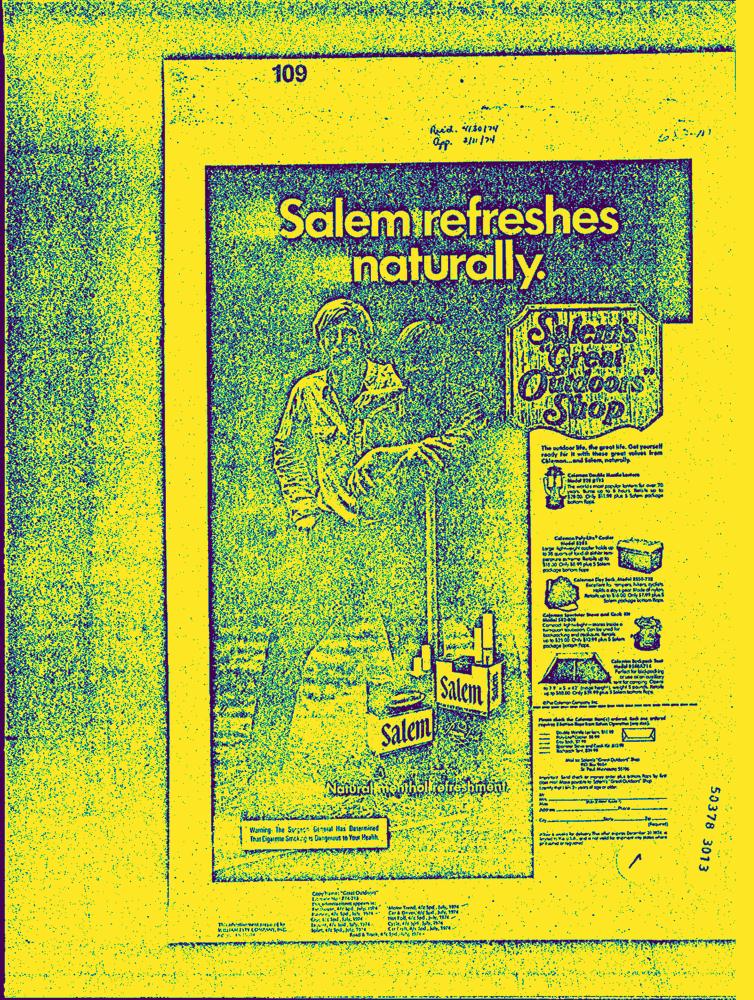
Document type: AD